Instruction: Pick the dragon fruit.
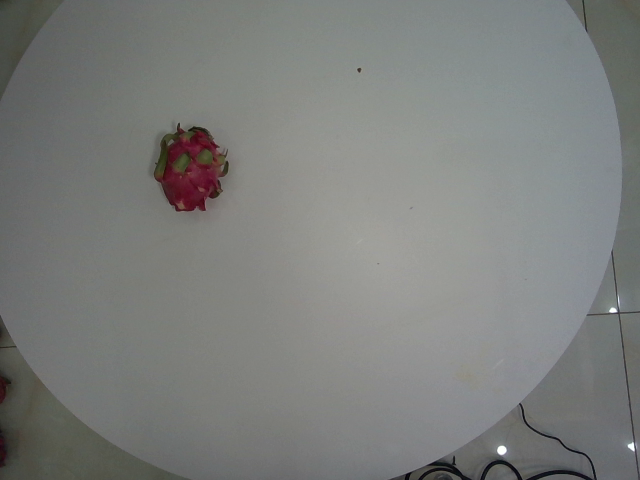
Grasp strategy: vertical